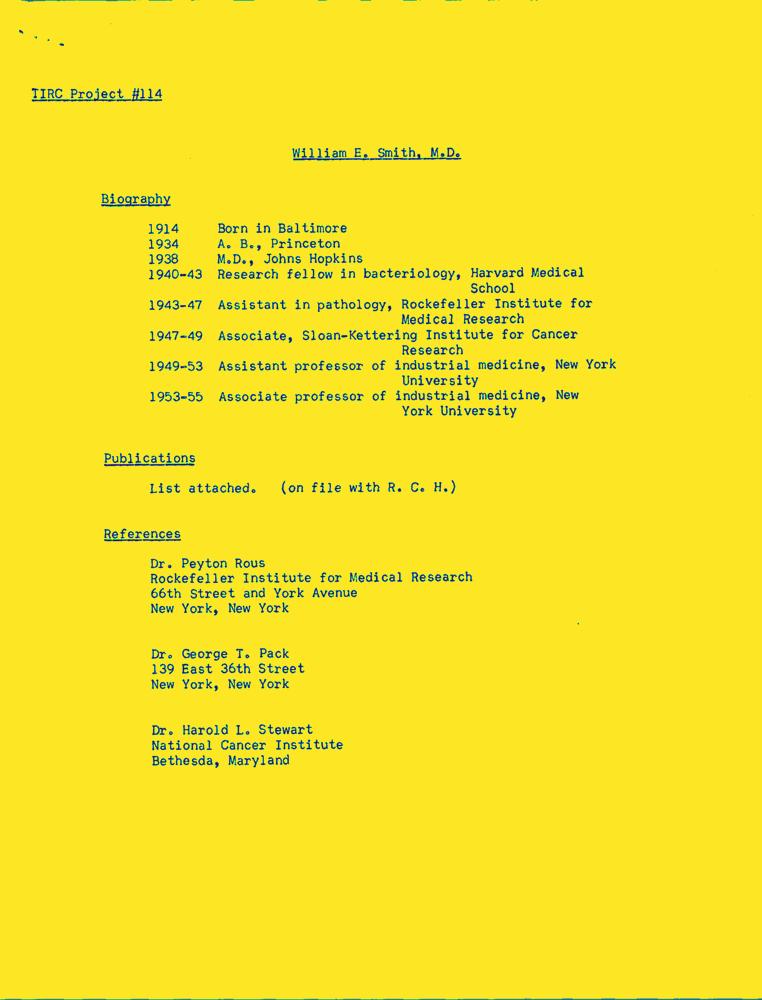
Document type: Resume-Doc